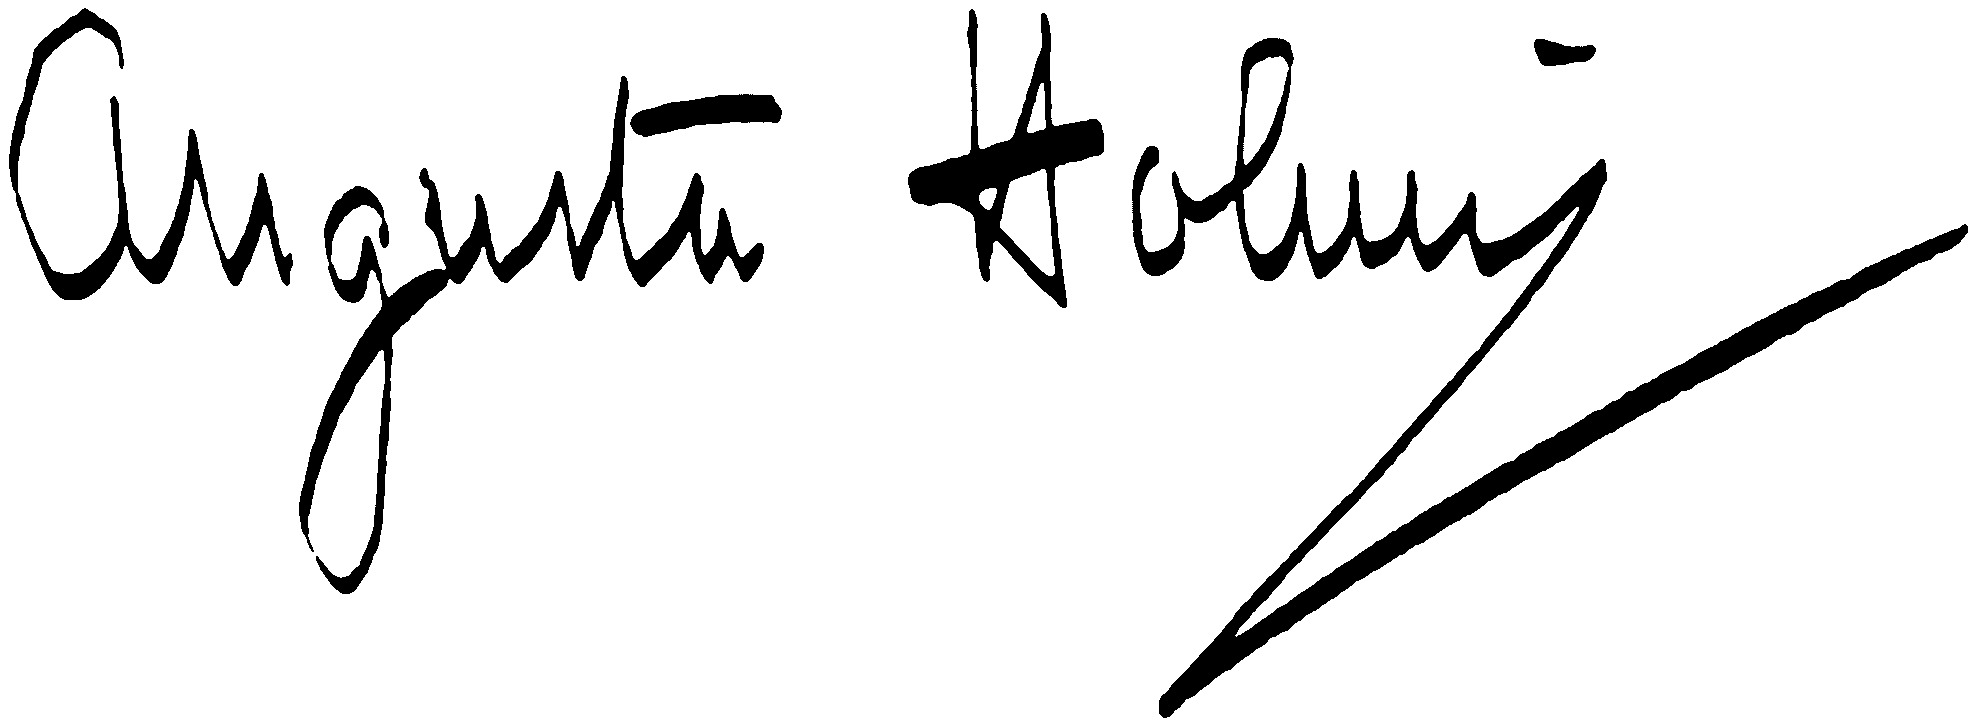
Signature of: augusta holmès